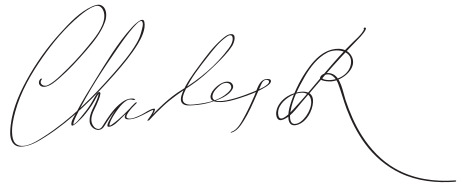
Signature of: charles ii of england